Question: Explain the disease:
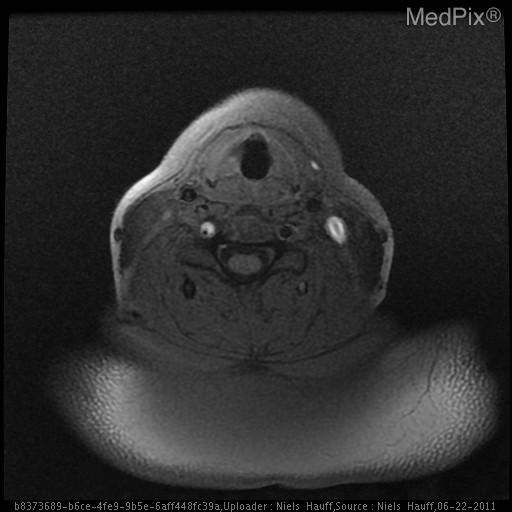
Answer: The disease is discussed as: Vertebral artery dissections may occur after head and neck trauma or spontaneously. Cervical artery dissections, including vertebral and carotid arteries, are the leading cause of stroke in patients under 45. In adults, there is no predominance between men and women.

Common clinical features associated with vertebral artery dissection include neck pain, headache (often posterior/occipital), Horner syndrome, tinnitus, audible bruits, or symptoms of TIA/stroke.
A dissection of the artery can occur between the media and adventitia, between the intima and media, or a combination of both. The dissection can result with stenosis, occlusion, aneurysmal dilation, intraluminal thrombus formation, or extravascular hemorrhage.

Radiographic evaluation for vertebral artery dissection can be complicated by false negatives and false positives. The most common radiographic techniques used for evaluation include CT and MR. Common causes of false positives include turbulent flow simulating stenosis or adjacent structures that mimic hematoma, or patient body habitus. False negatives are often related to lack of inclusion of the affected area in the study field. Often times, evaluation of headache which may be secondary to dissection results in imaging of the head without inclusion of the neck, although the majority of vertebral dissections occur in the cervical neck.

Treatment for vertebral artery dissection often involves antiplatelet or anticoagulation therapy. The highest risk of ischemia secondary to dissection is in the first several days after the dissection occurs. Repeat imaging to confirm stability and/or revascularization is recommended prior to discontinuing treatment.